Question: Talk about the condition:
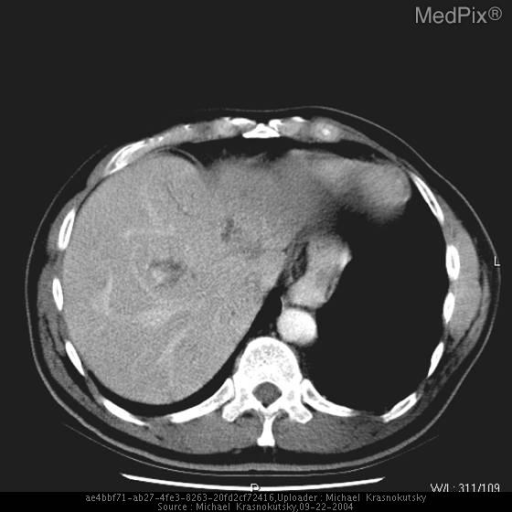
Answer: The disease is discussed as: Pancreatic adenocarcinoma is associated with a dismal prognosis, with 5 year survival rates of only 3%.  About 10-15% of patients have resectable disease, with resection being the only hope of long-term cure/survival.  On CT, findings include a predominantly hypodense mass which only minimally enhances compared to the normal pancreatic parenchyma, loss of the expected lobulated marginal surface of the normal pancreas, blunting of the uncinate process, dilatation of the pancreatic and biliary ducts, and associated pancreatitis.  Resectable lesions often show a single focal mass without ductal dilatation or ductal dilatation without an identifiable mass lesion.  Unresectable tumors show extension, invasion of adjacent organs or vascular structures, associated adenopathy, liver metastases, and ascites.  One mimic of a pancreatic mass is focal pancreatitis.  Biopsy is sometimes performed to confirm that a lesion represents carcinoma and not pancreatitis (1).